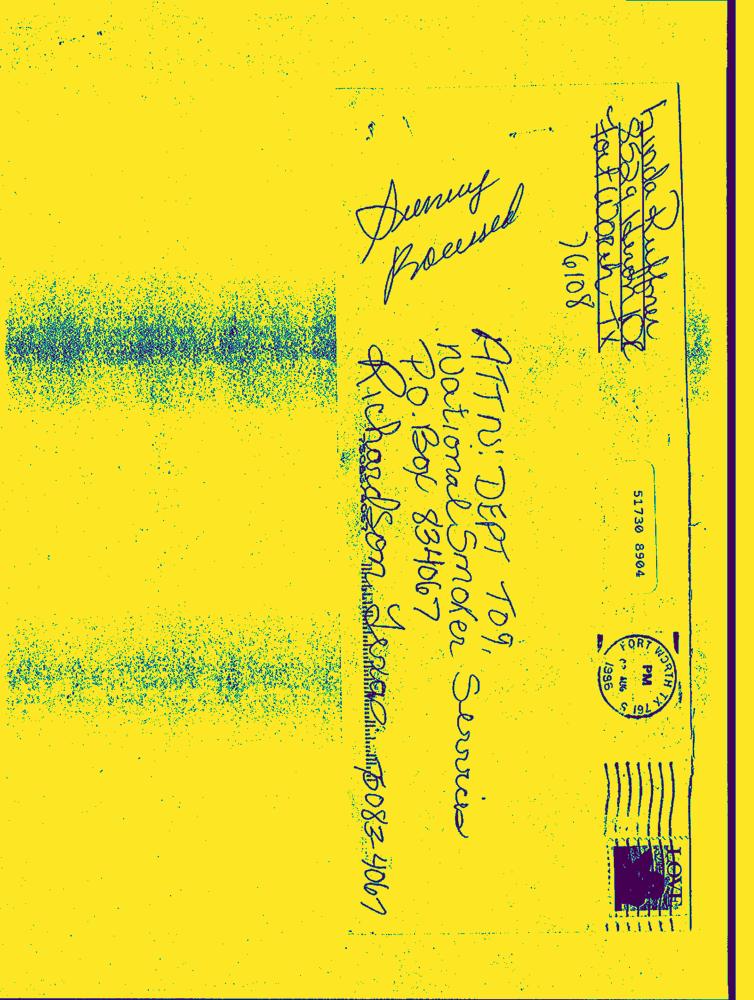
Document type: Hand-Written